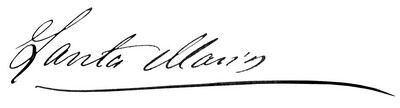
Signature of: domingo santa maría